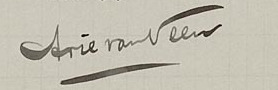
Signature of: arie van veen